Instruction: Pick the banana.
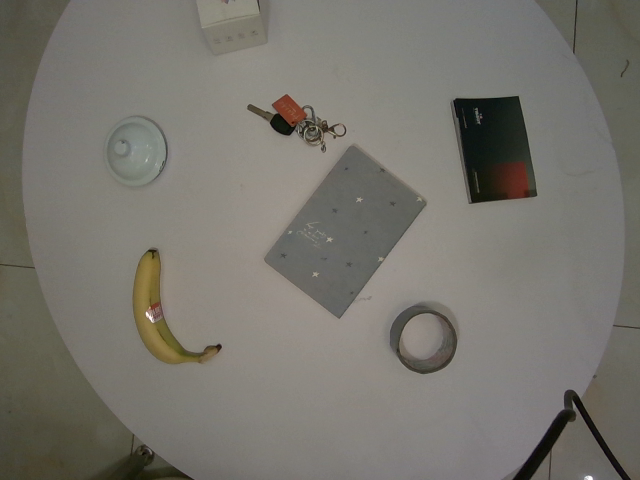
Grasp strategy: vertical